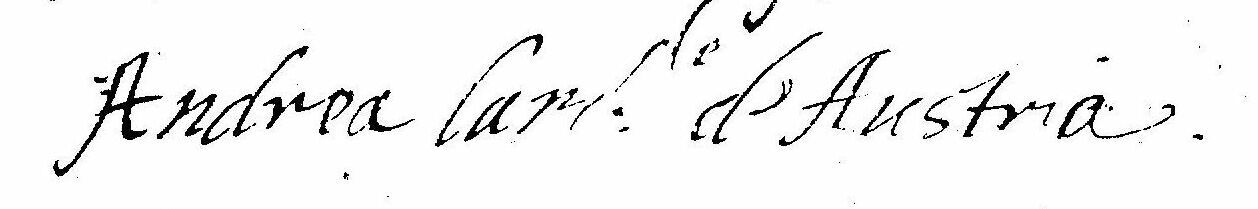
Signature of: andrew of austria